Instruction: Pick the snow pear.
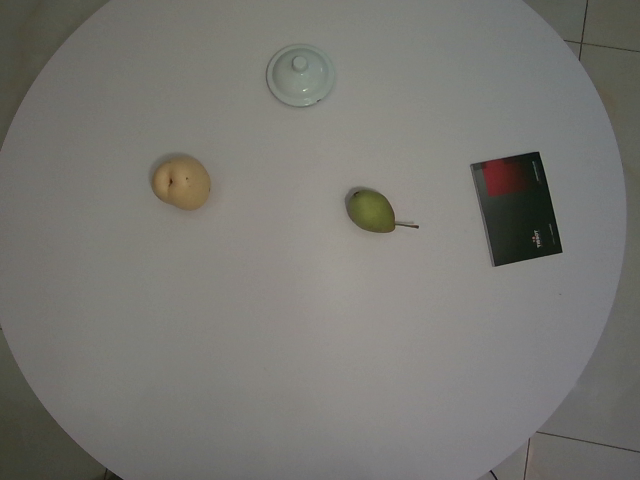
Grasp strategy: vertical